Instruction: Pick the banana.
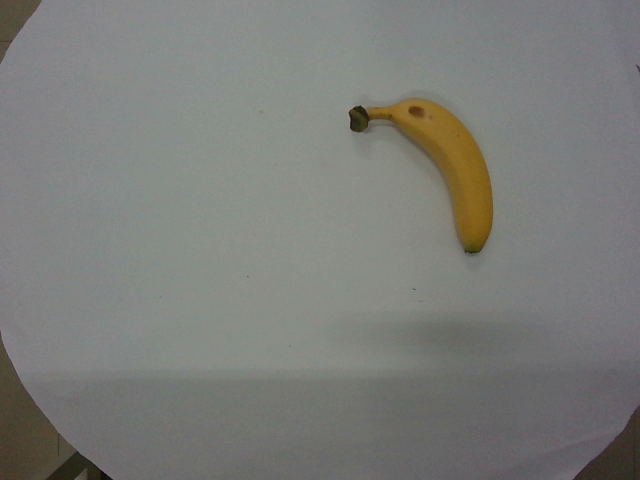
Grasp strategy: vertical